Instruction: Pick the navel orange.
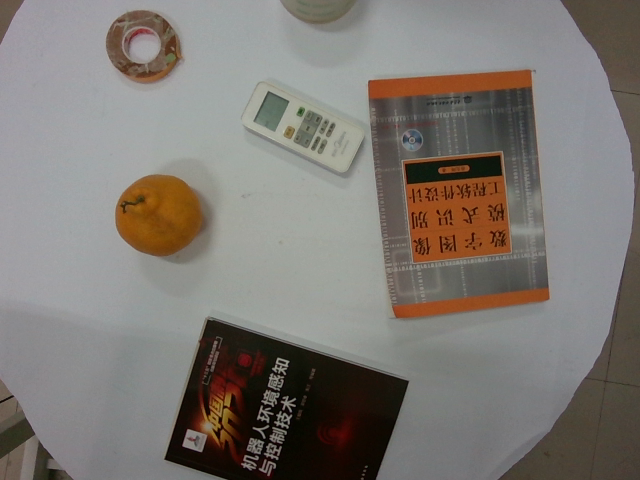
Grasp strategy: vertical